Question: What is the property identification or parcel number listed?
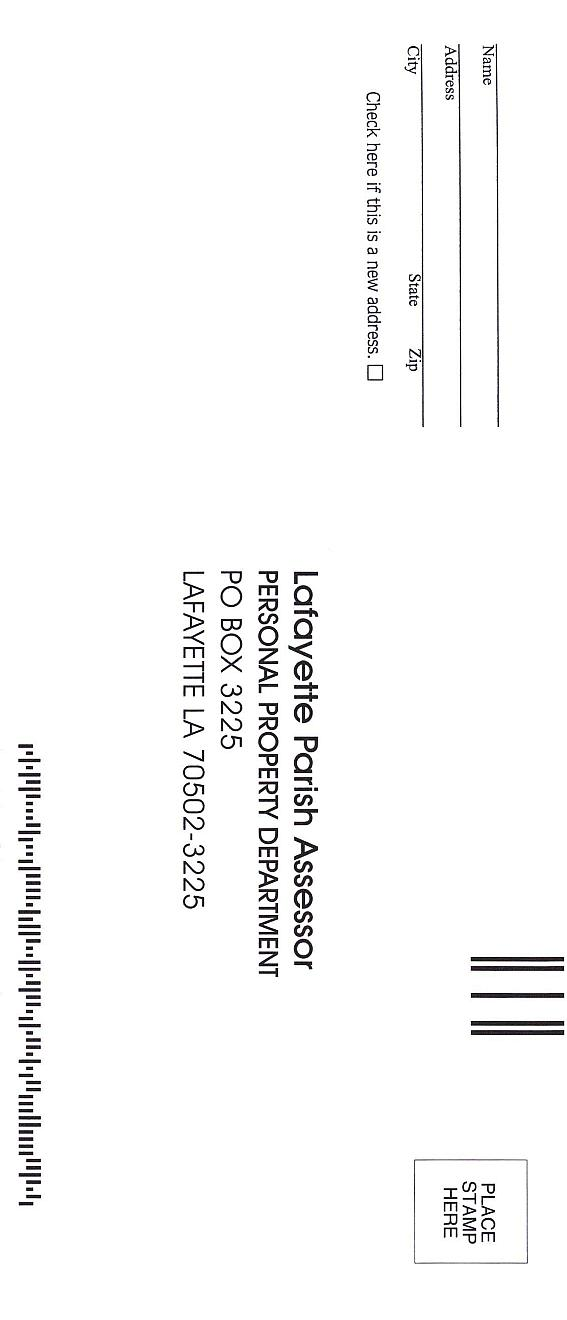
Answer: "PO BOX 325"